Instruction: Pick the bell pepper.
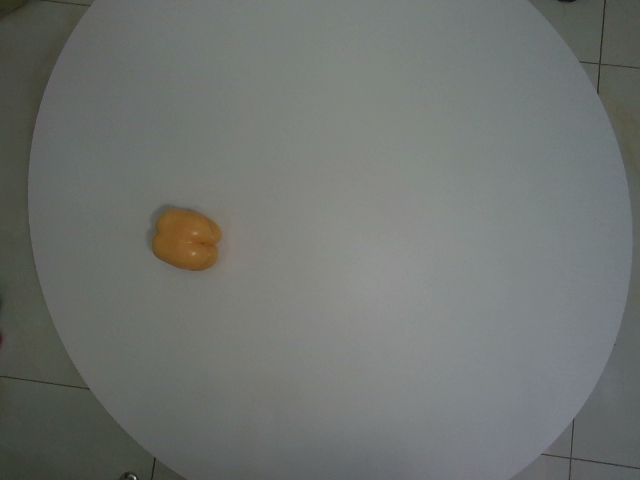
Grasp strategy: vertical